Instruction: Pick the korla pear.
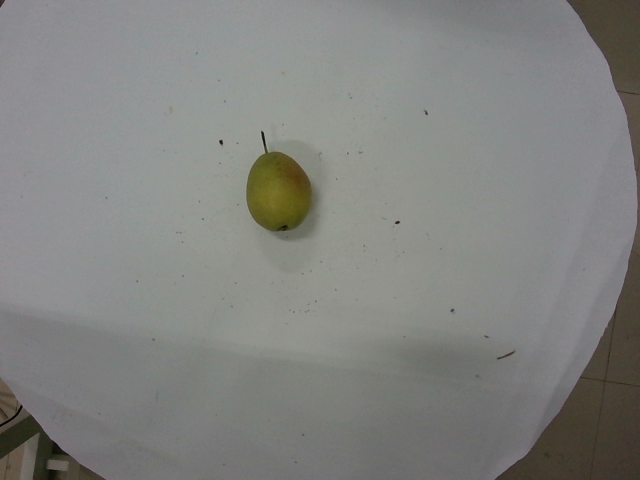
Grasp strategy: vertical